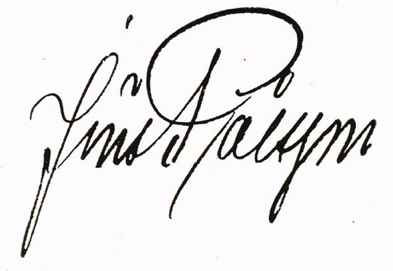
Signature of: jöns pålsson